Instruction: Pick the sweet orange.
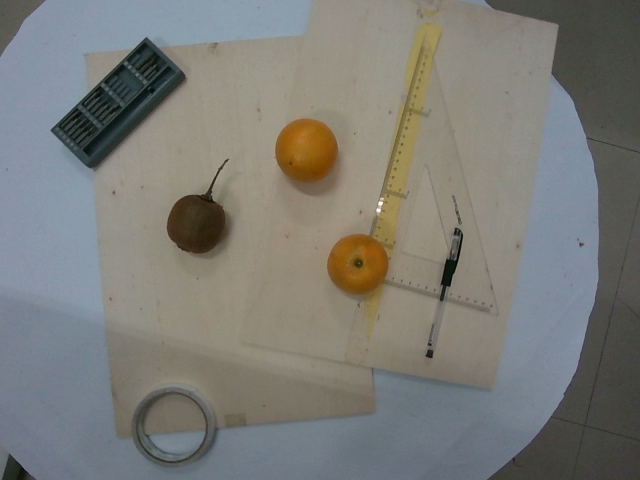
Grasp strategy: vertical